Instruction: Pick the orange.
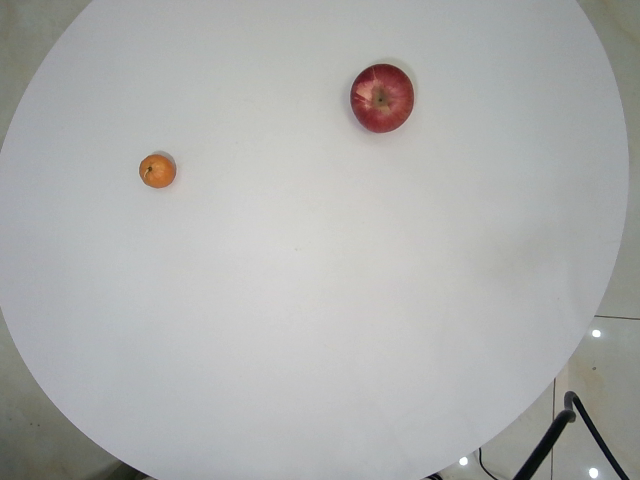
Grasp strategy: vertical